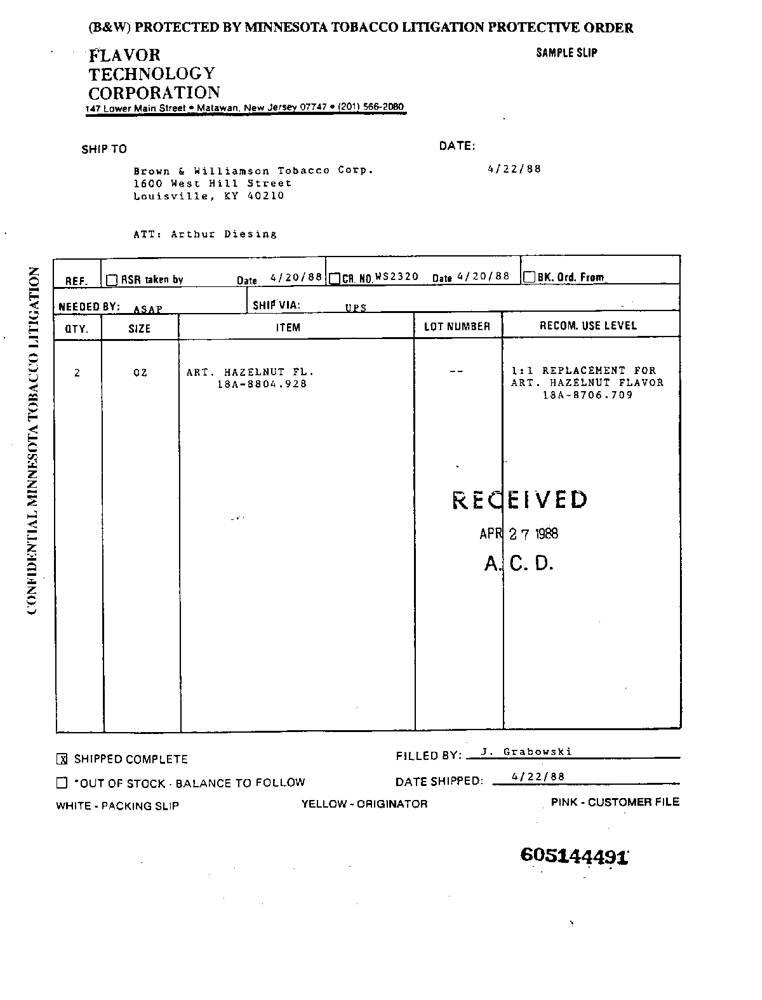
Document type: Invoice